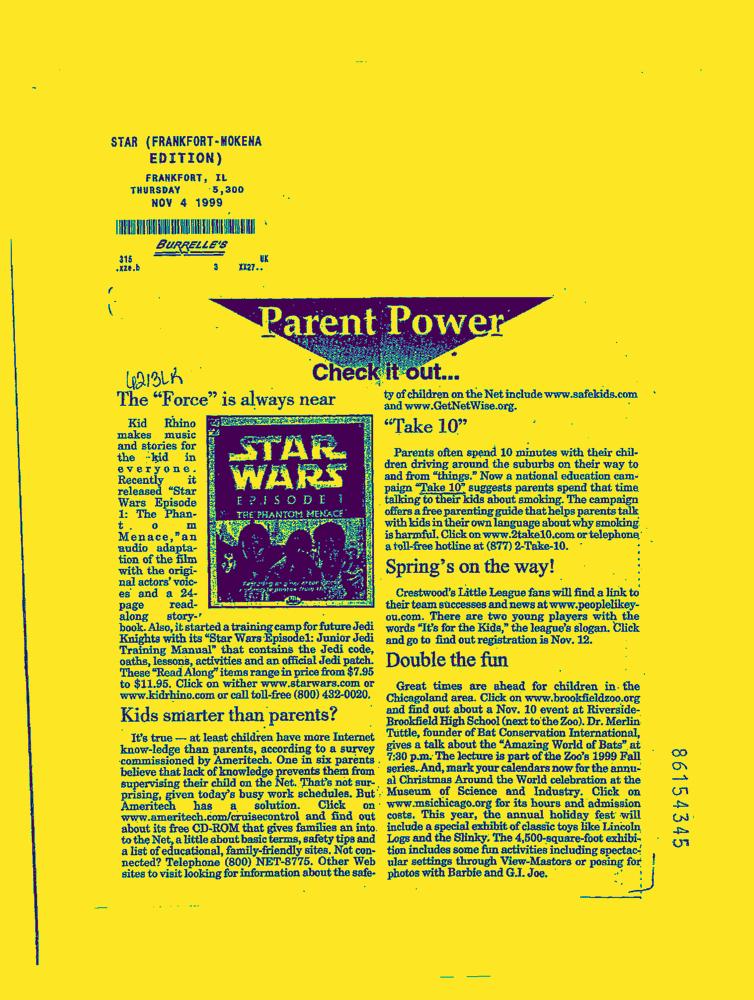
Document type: News-Article